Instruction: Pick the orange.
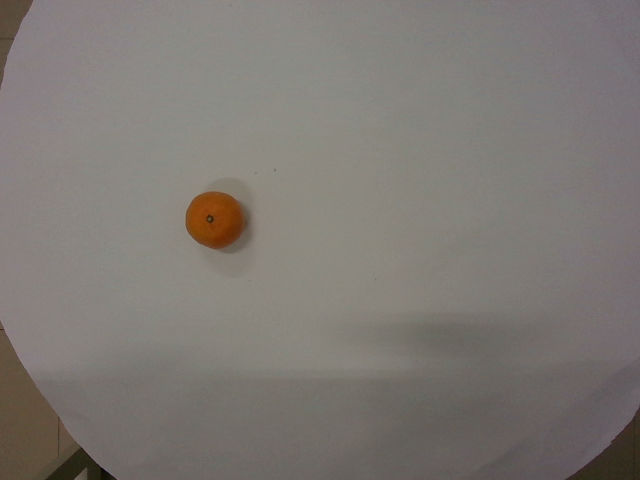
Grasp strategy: vertical